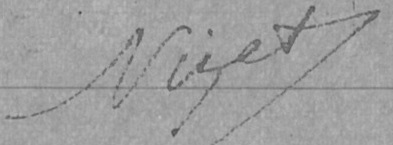
Signature of: charles nizet